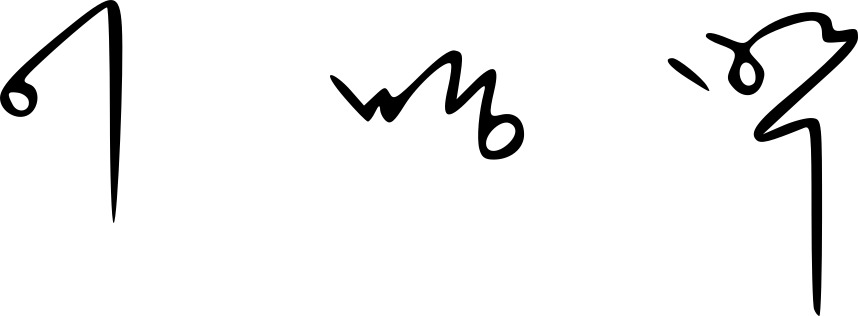
Signature of: lee myung bak